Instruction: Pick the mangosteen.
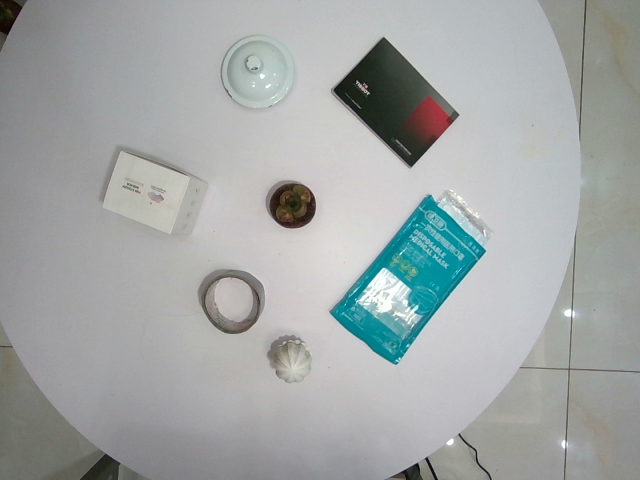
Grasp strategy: vertical